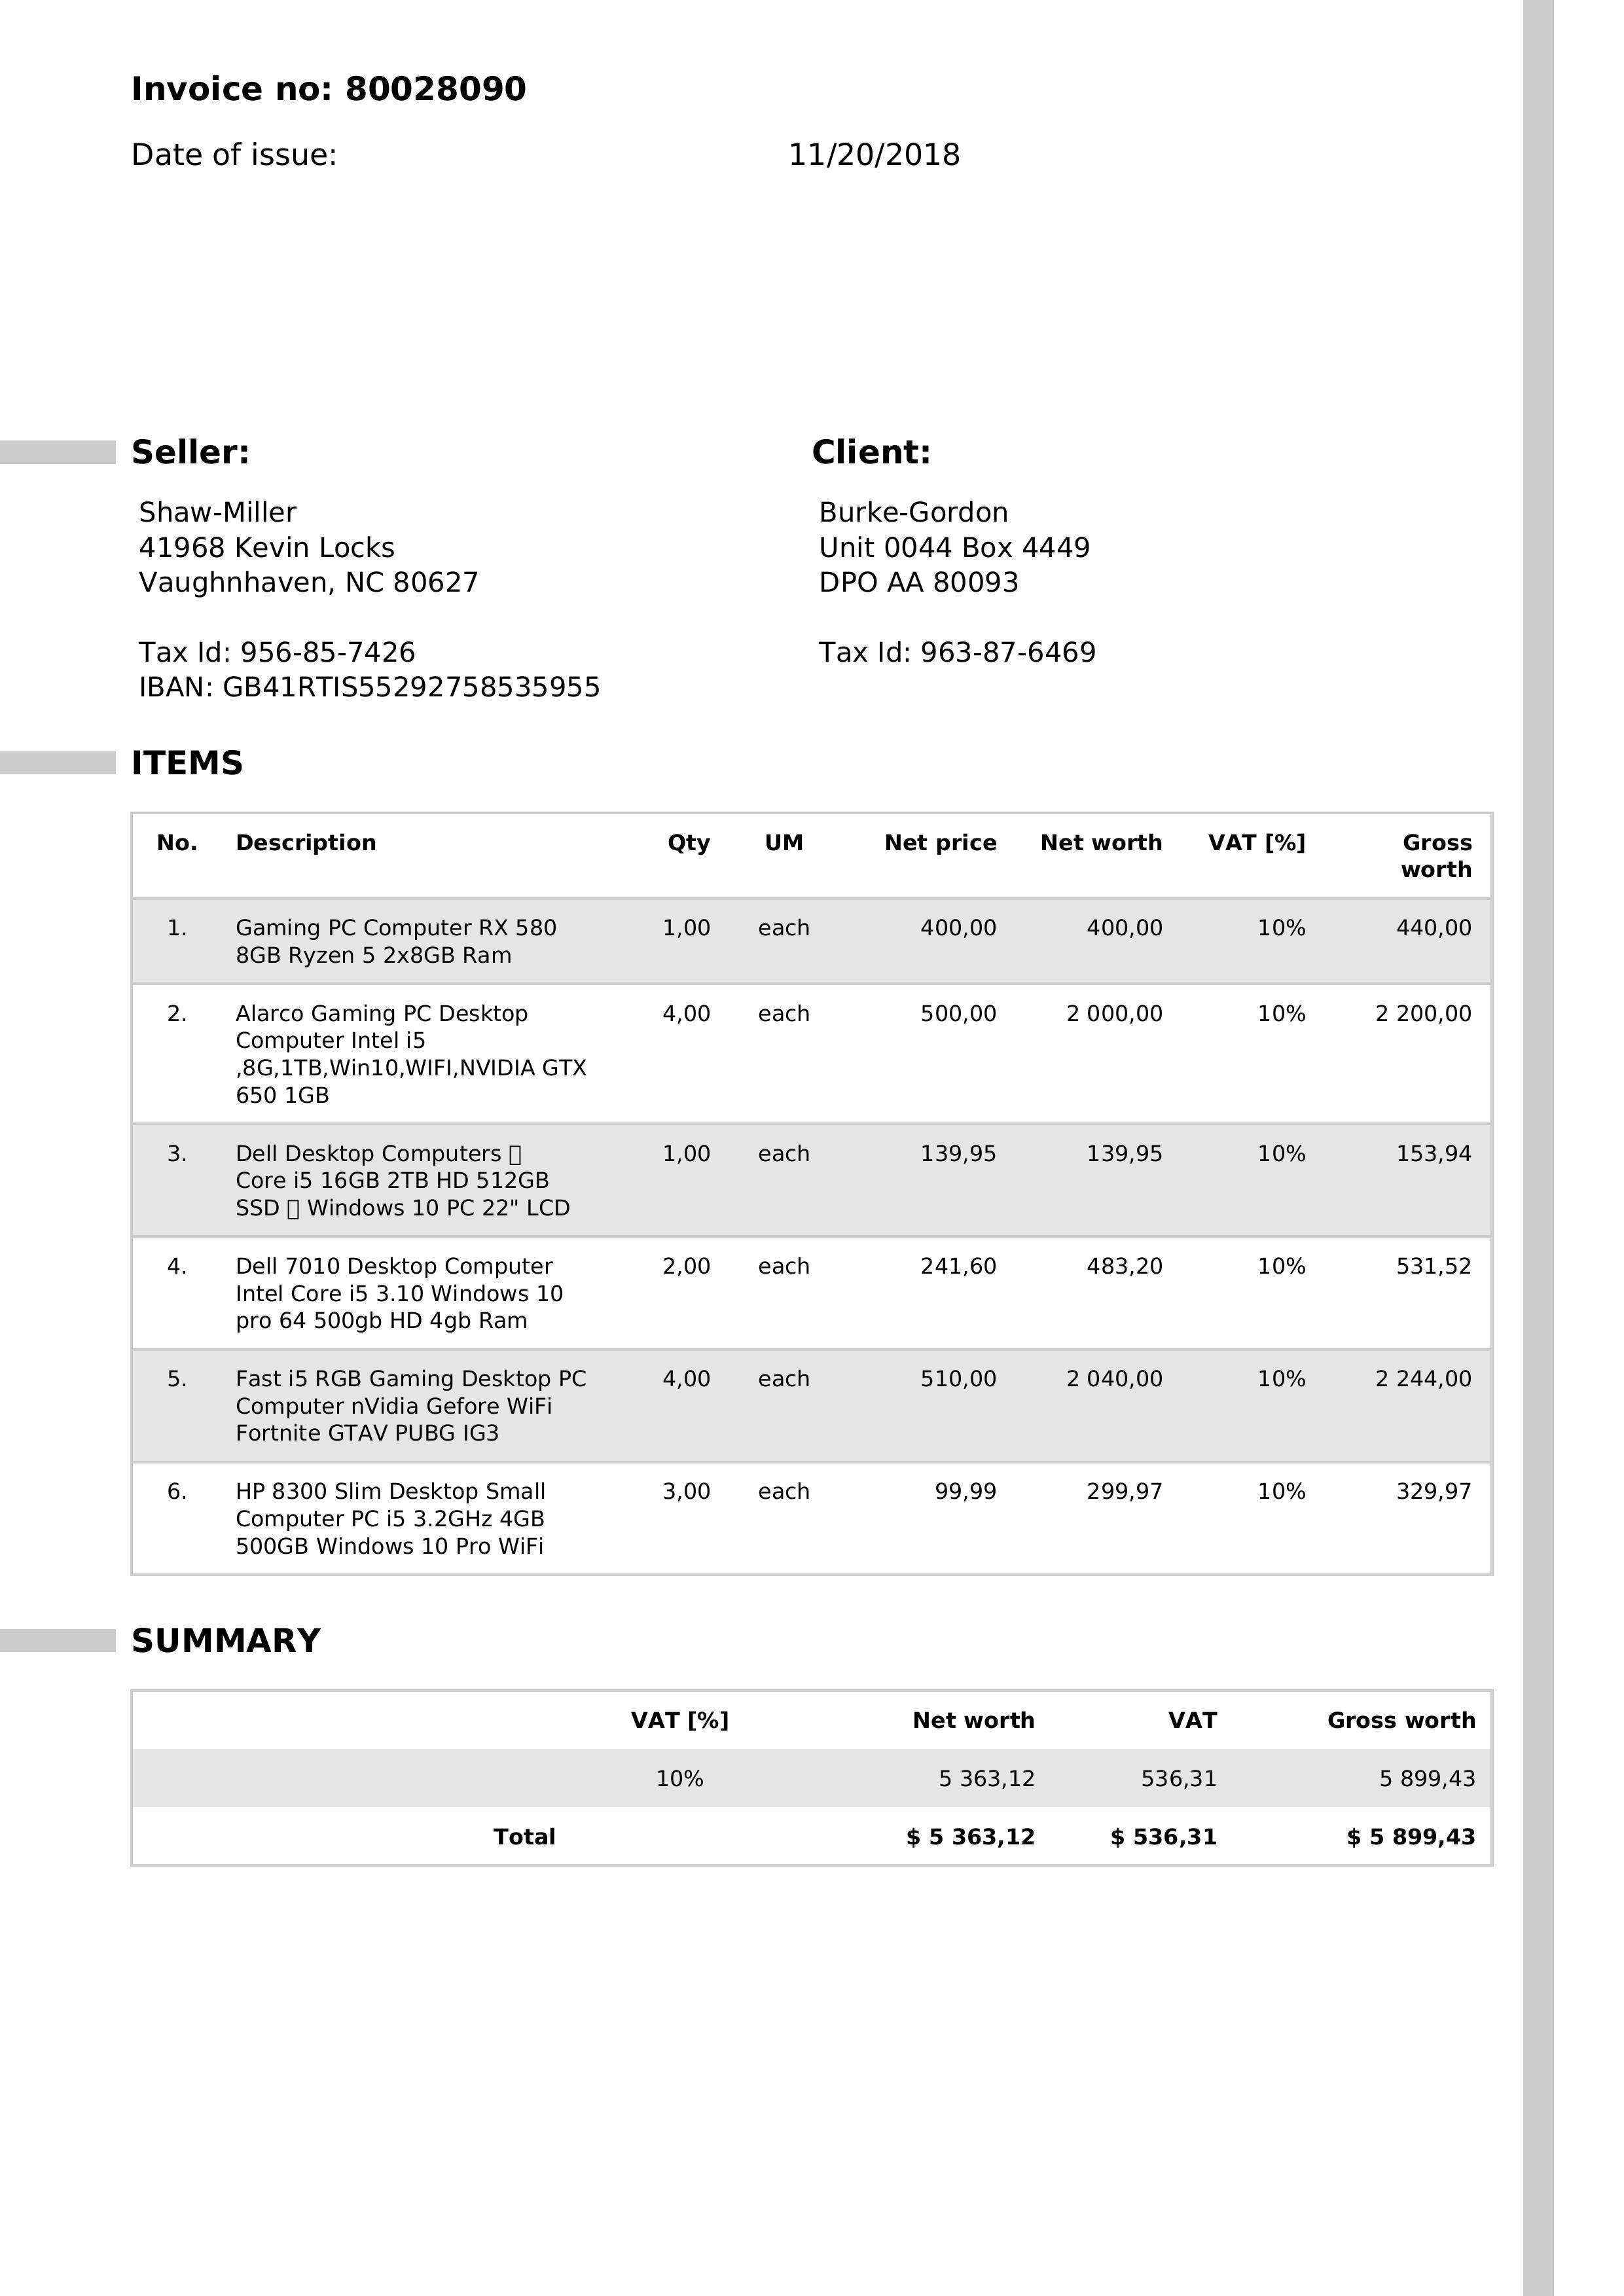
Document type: Invoice